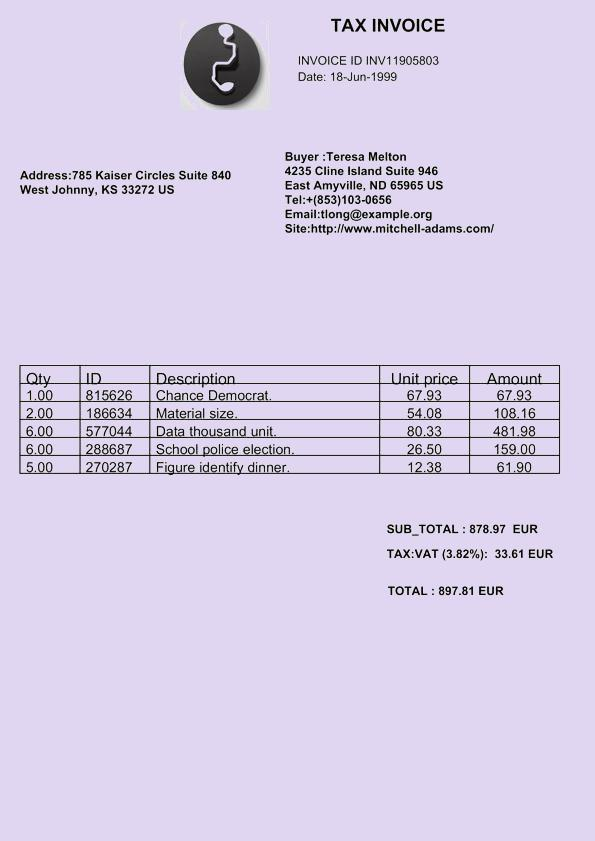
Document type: Invoice